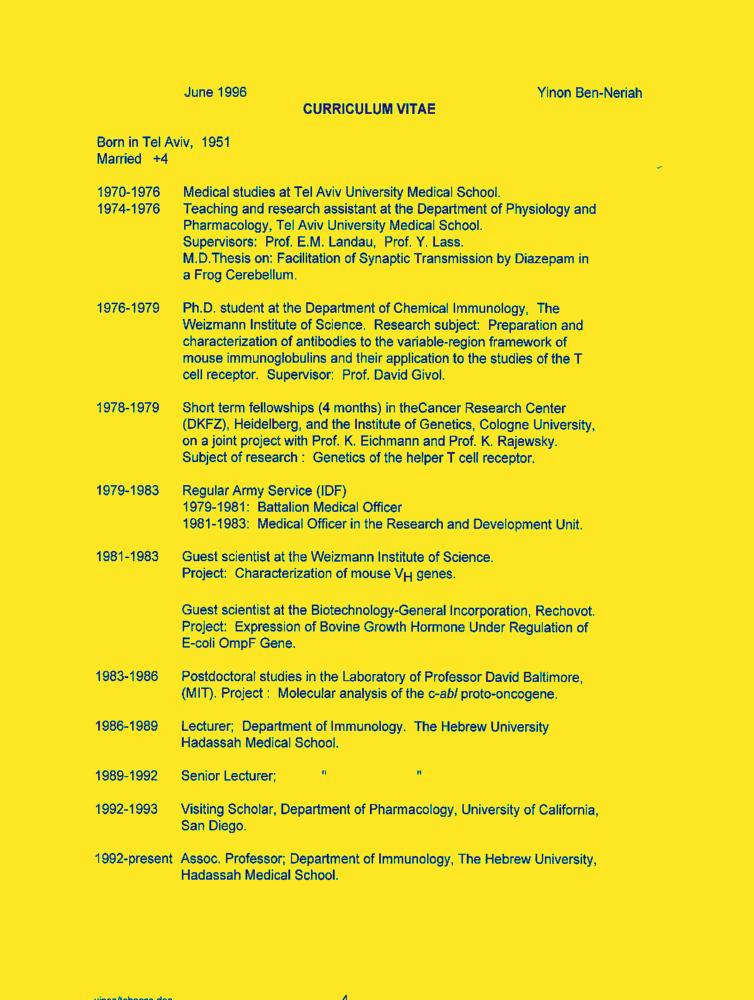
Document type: Resume-Doc